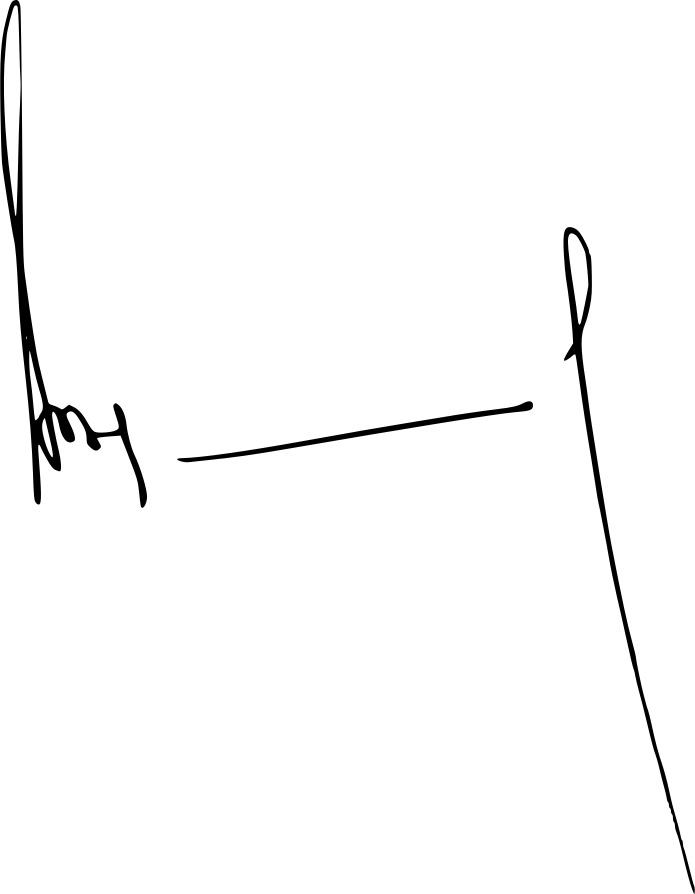
Signature of: franklin flores